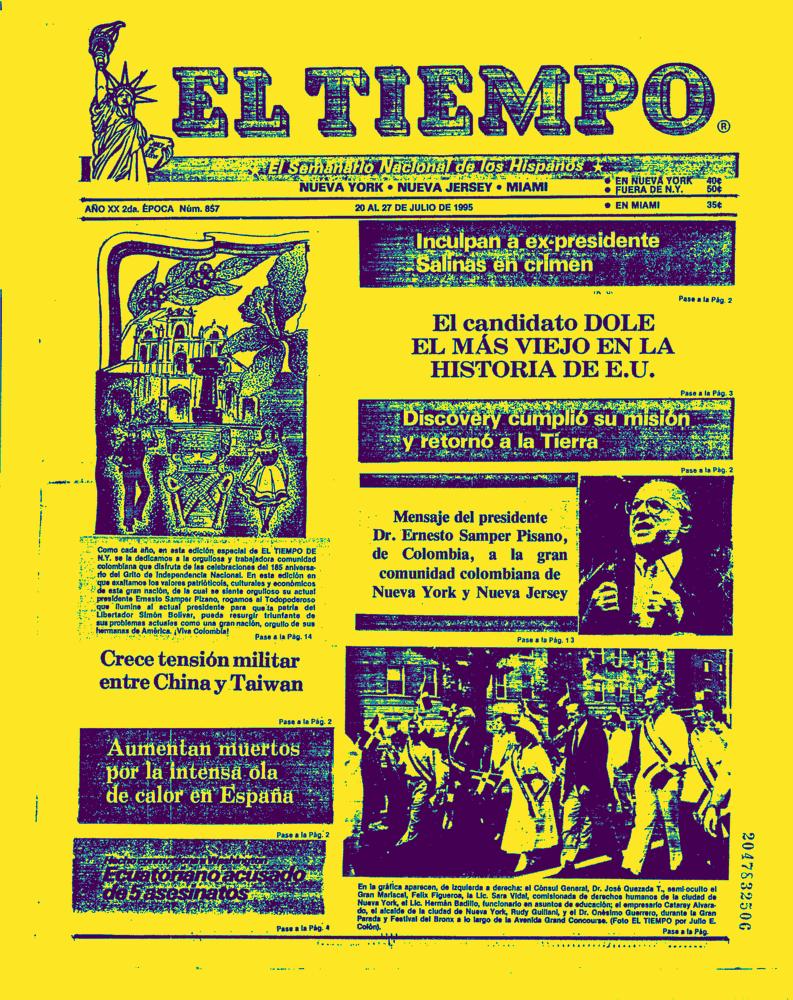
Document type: News-Article